Question: What do the imaging results show?
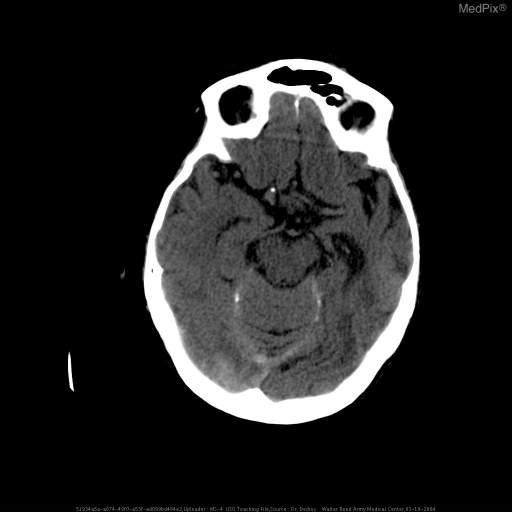
Answer: The imaging shows Parenchymal hematoma, right occipital lobe
Small amount of ventricular blood A single, large intraparenchymal hemorrhage is present within the right occipital lobe measuring 3x2cm with adjacent edema.  There is mild mass effect.  Blood is also seen within the posterior horn of the right lateral ventricle.  A small amount of blood is seen within the posterior falx.  The right lateral ventricle is smaller than the left side.  The sulci, on the right posterior region, is effaced.  The left side appears grossly unremarkable.  Minimal opacification of the right sphenioid sinus is present.  Mastoids appear well aerated.  The rest of the findings appear unremarkable..